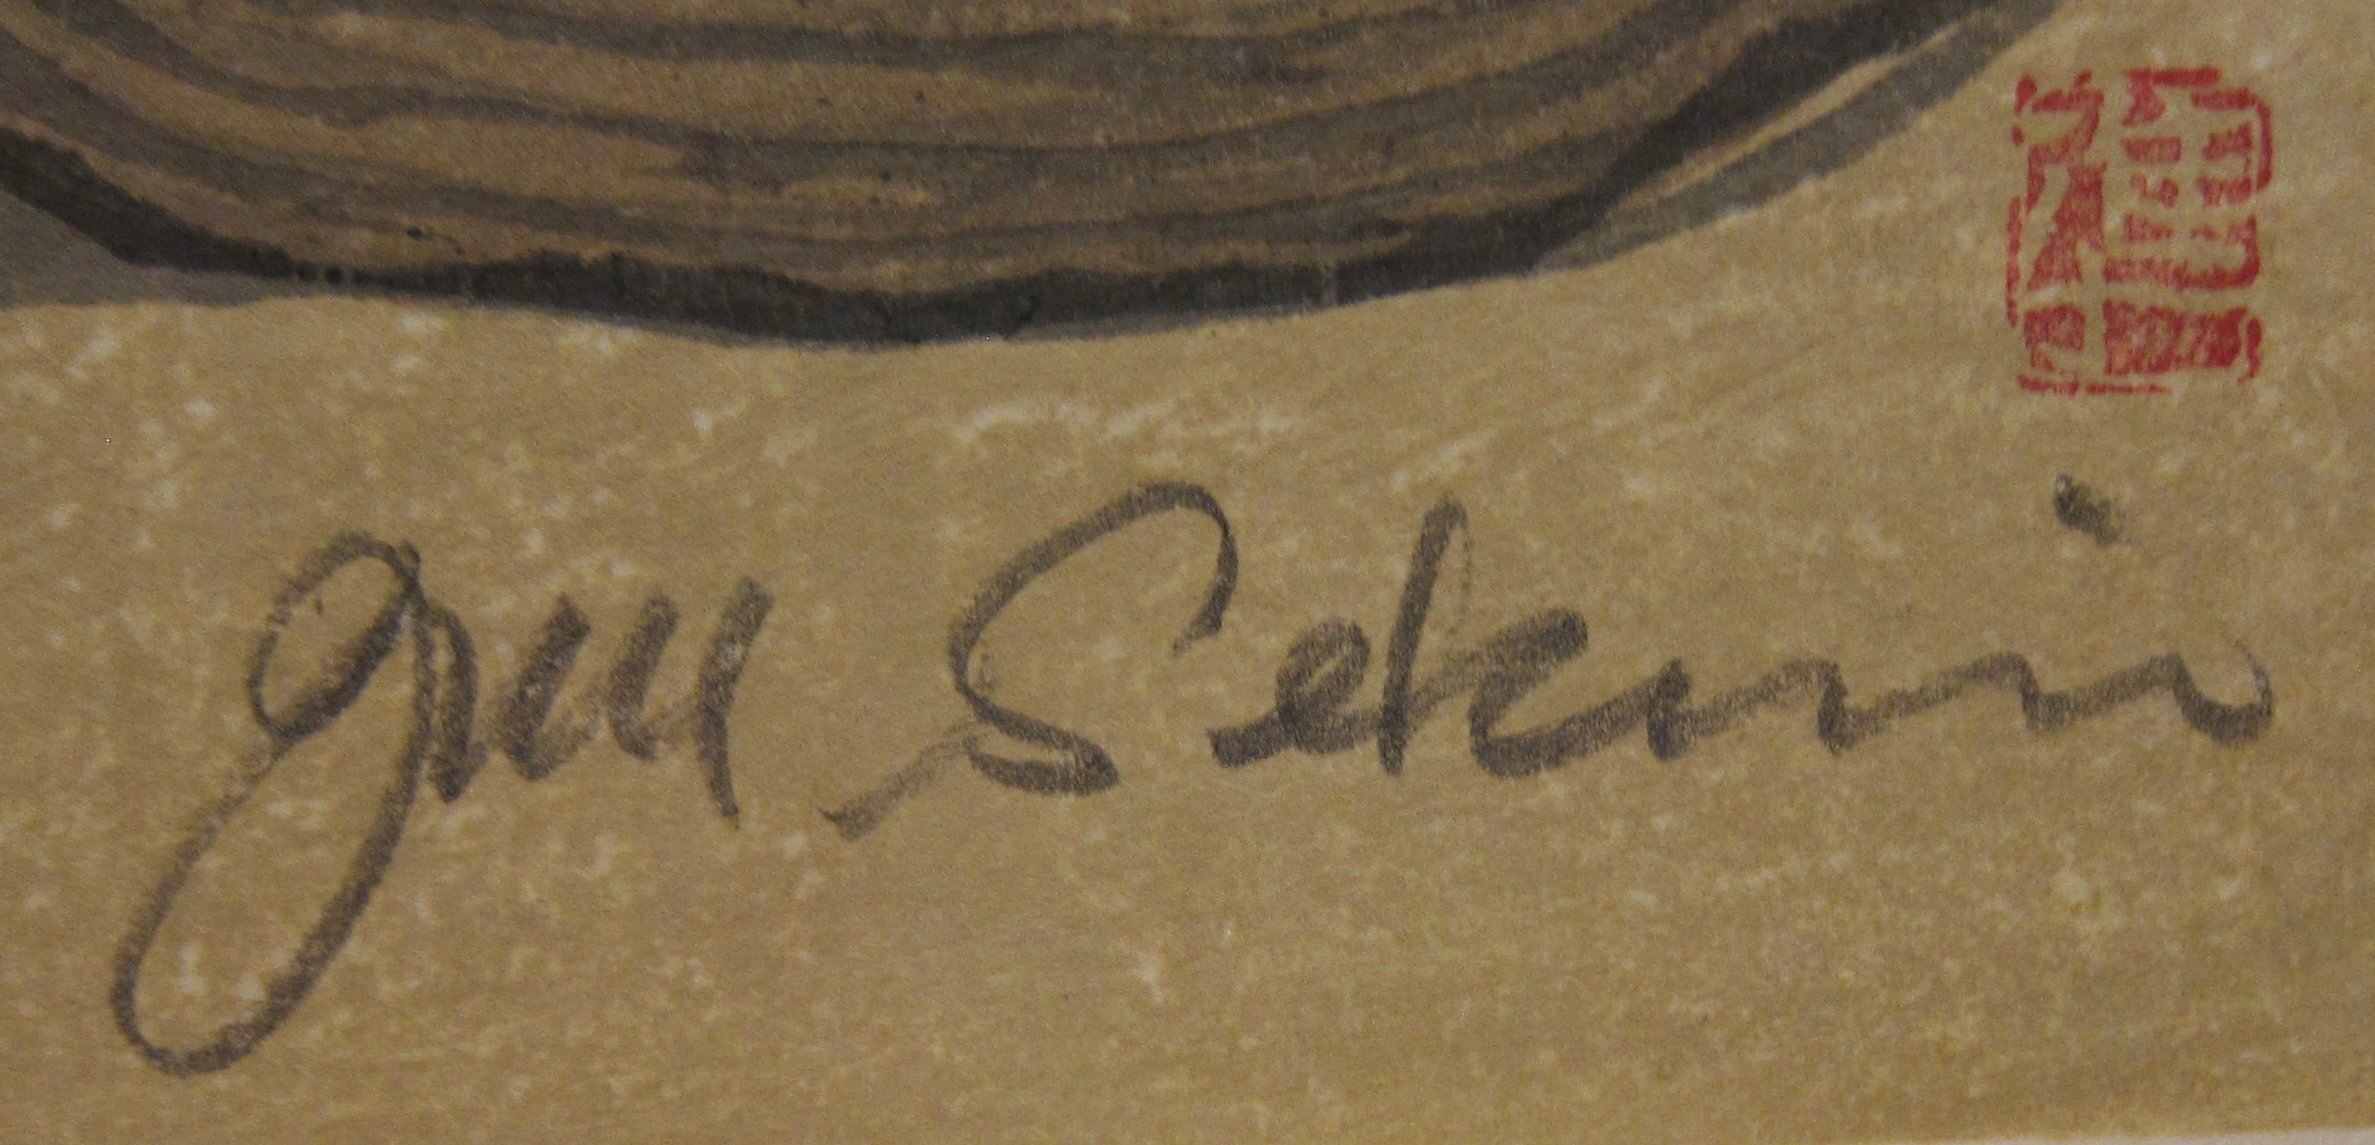
Signature of: sekino jun ichirō